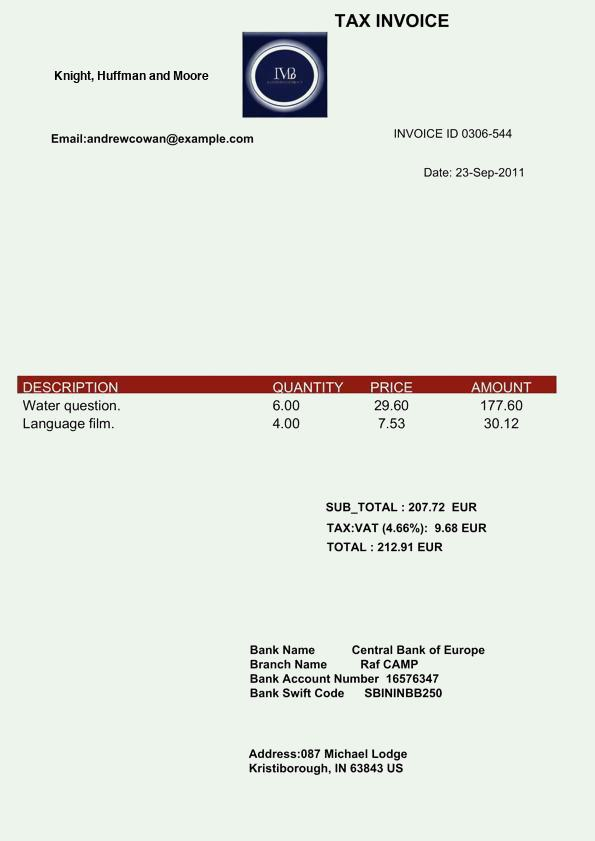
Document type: Invoice